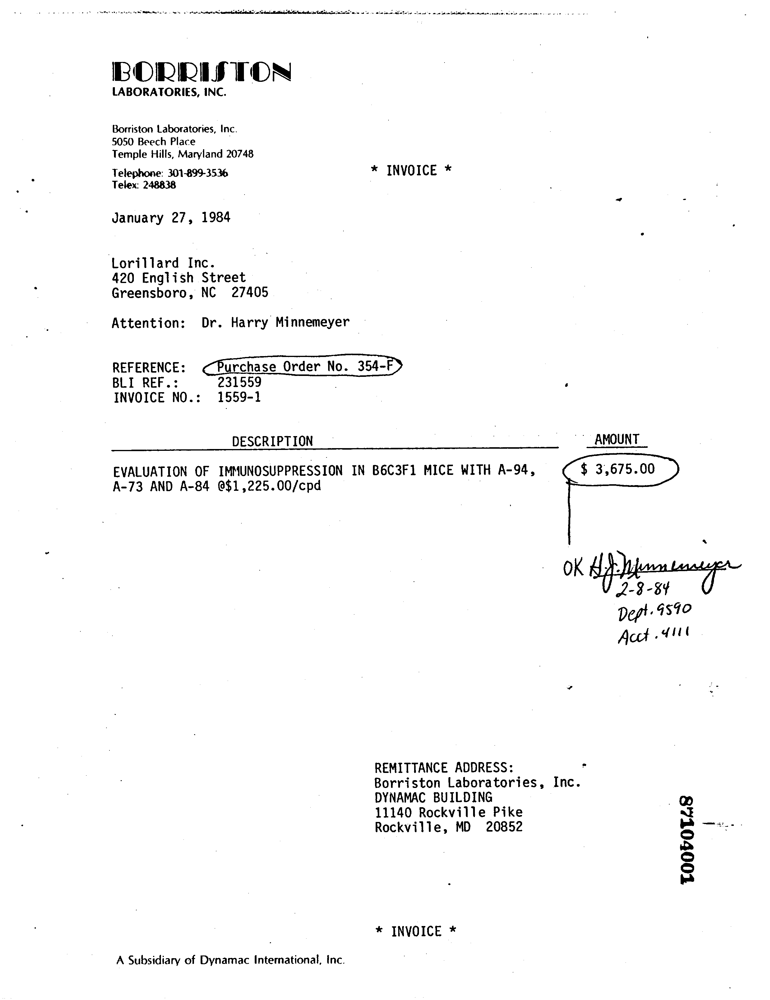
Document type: Invoice